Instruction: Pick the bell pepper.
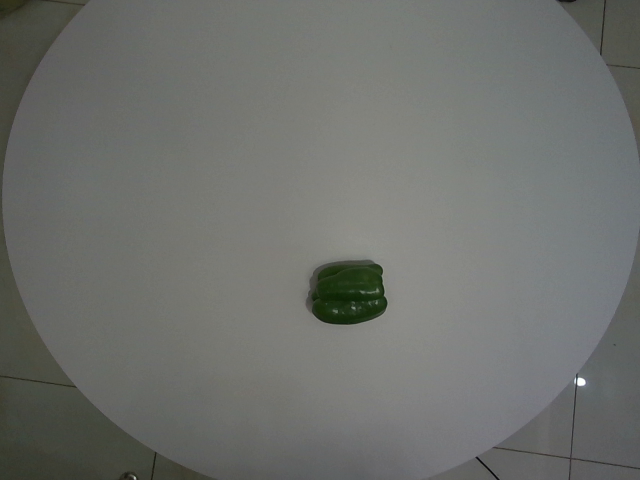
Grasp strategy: vertical